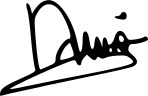
Signature of: nadin amizah